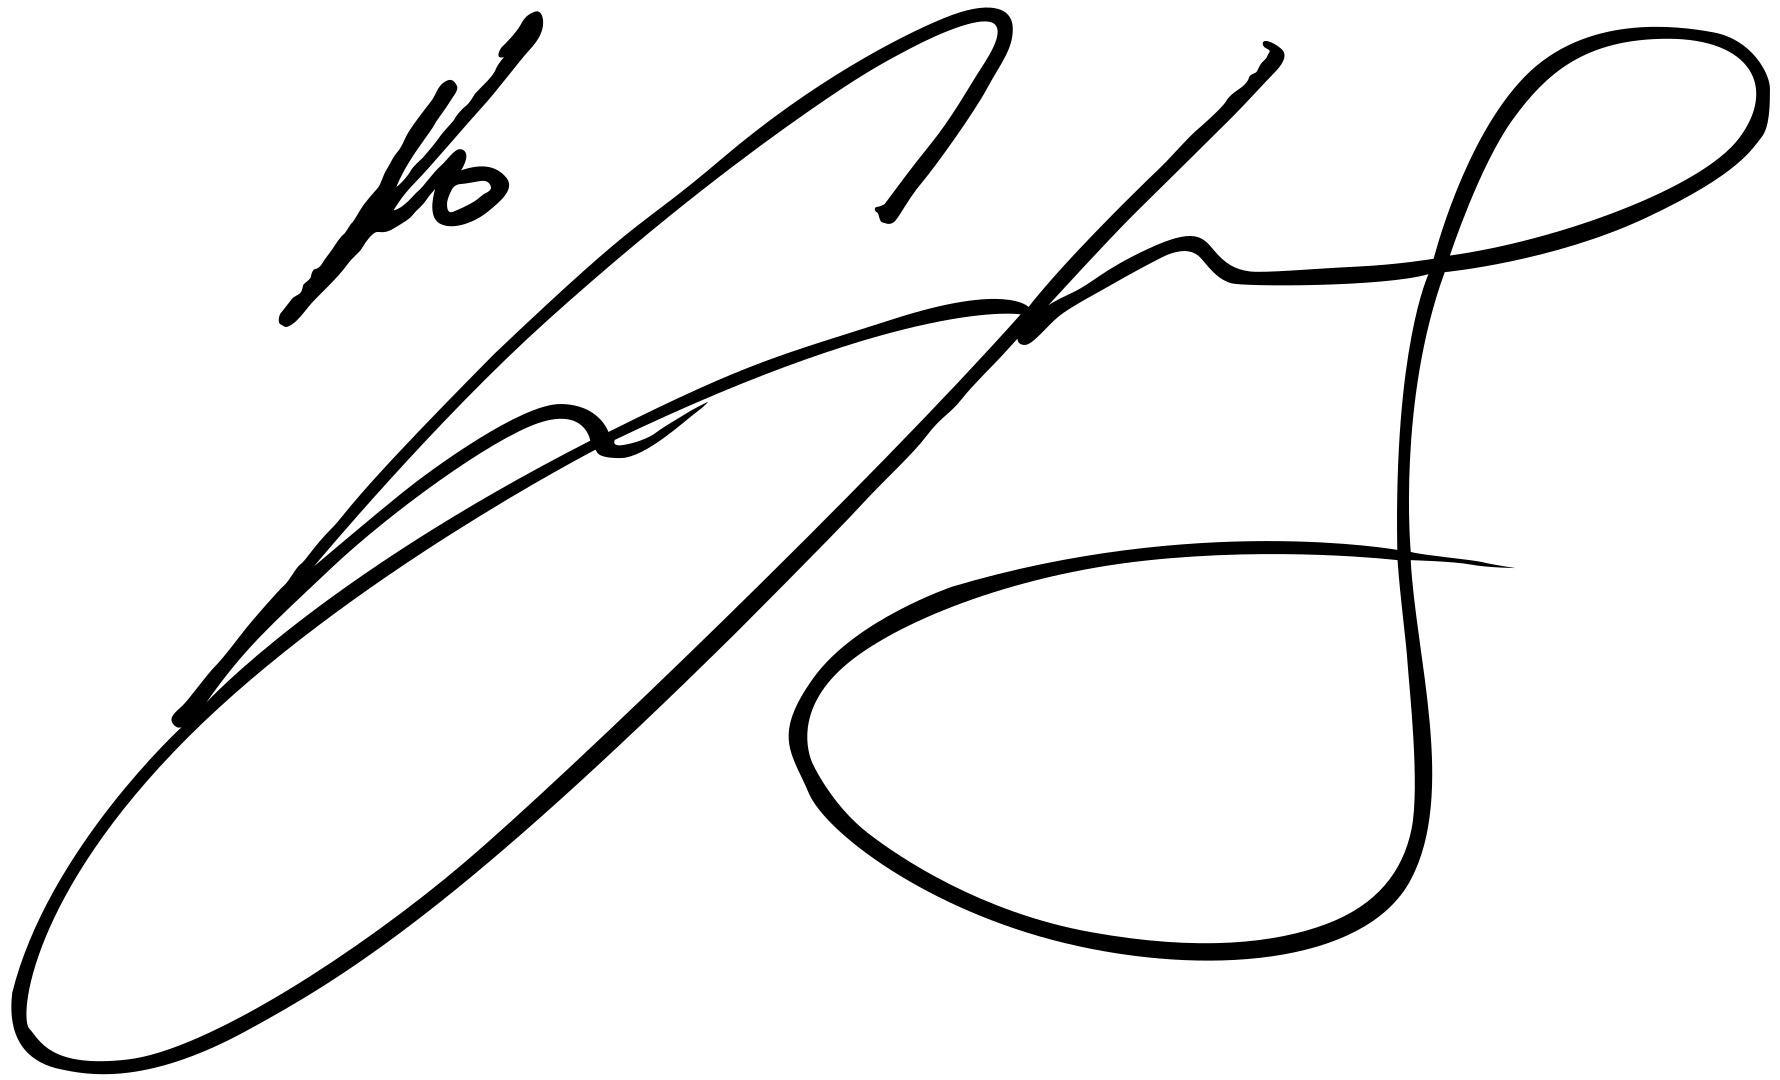
Signature of: ana huang